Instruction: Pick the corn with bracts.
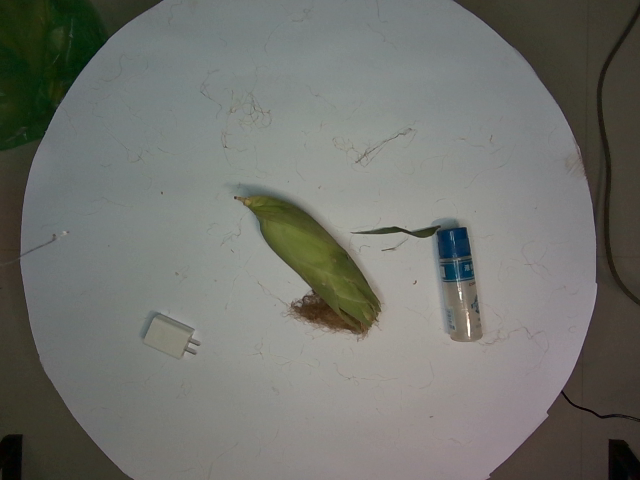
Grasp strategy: vertical